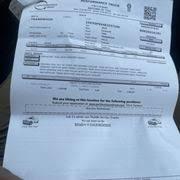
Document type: Invoice